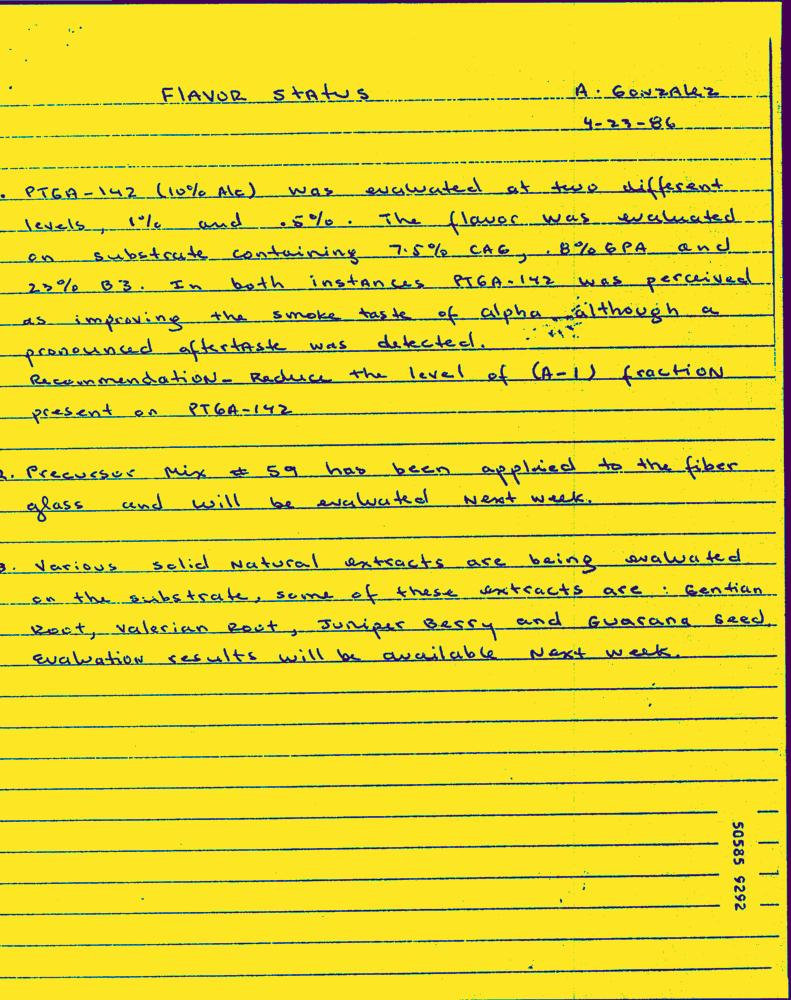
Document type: Hand-Written